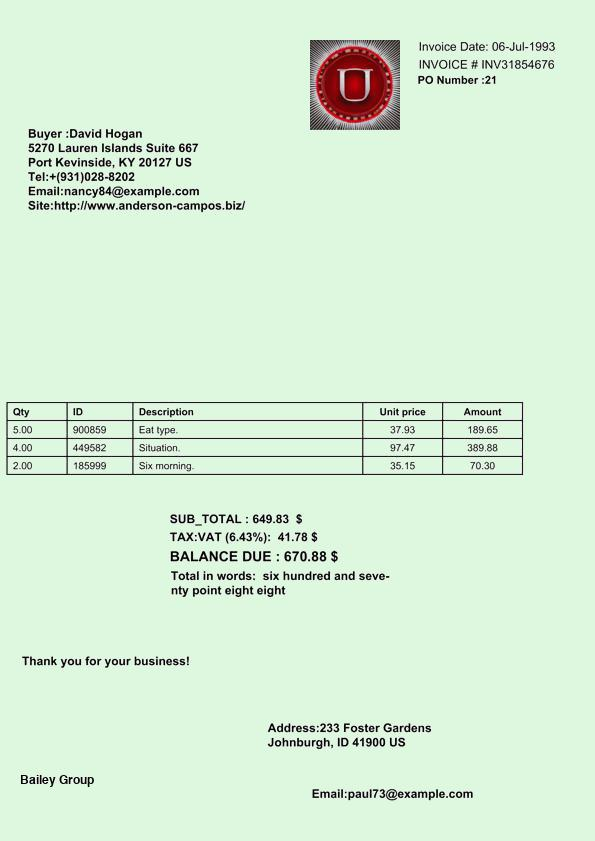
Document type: Invoice